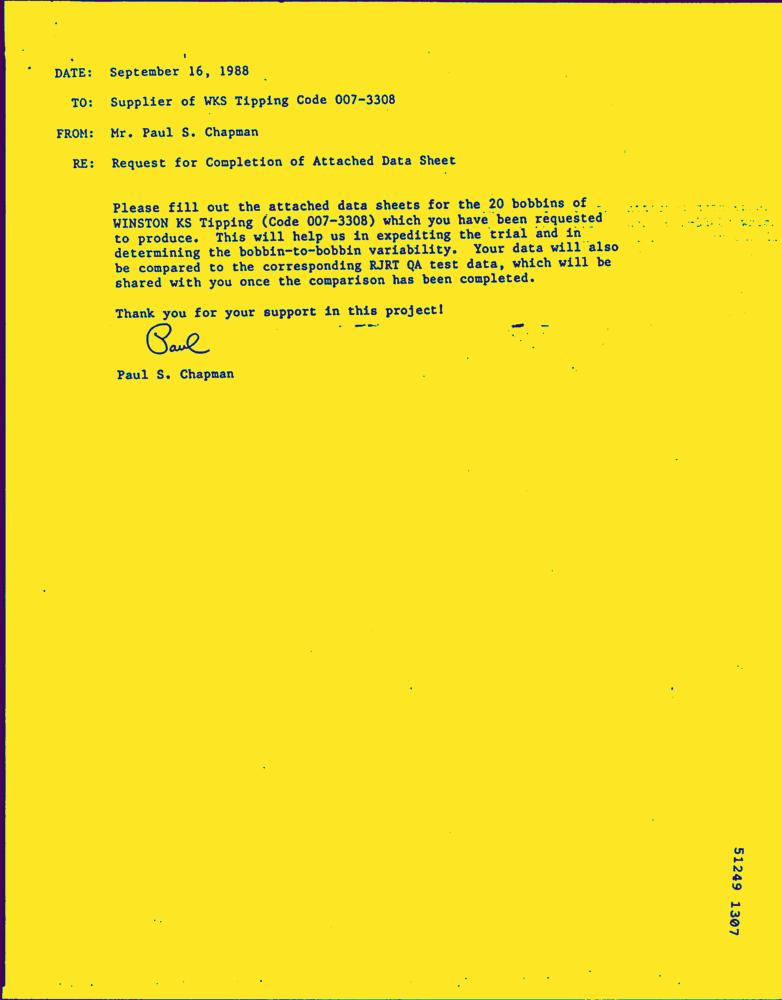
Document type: Letter-Doc